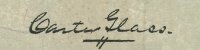
Signature of: carter glass